Patient: Female, age 48
A 48-year-old female received a heart-lung transplant for congenital heart disease. Early sputum cultures demonstrated Gram-negative rods for which piperacillin-tazobactam was given, and she was extubated on the second day, post-transplant, and commenced ambulation. However, small bowel complications developed and required surgical resection, and she developed dialysis-dependent acute renal insufficiency. Intubation and mechanical ventilation were required on day 30, and chest imaging showed persistent diffuse infiltrates (Figure 1, A and B). TBB showed minimal acute rejection (Grade A1B0). She was extubated 9 days later but required reintubation (post-transplant day 58) for progressive respiratory failure. TBB biopsy showed AFOP but did not show acute rejection (Figure 2, A and B), and an endomyocardial biopsy was negative for cardiac rejection. A laparotomy and right hemicolectomy were performed for persistent volvulus (post-transplant day 100). Lung function worsened, and Citrobacter freundii was isolated from blood cultures, BAL, and urine cultures. Respiratory status progressively worsened, and life support was withdrawn.
Keywords: acute fibrinous and organising pneumonia, interstitial, lung transplantation, pneumonia, thoracic
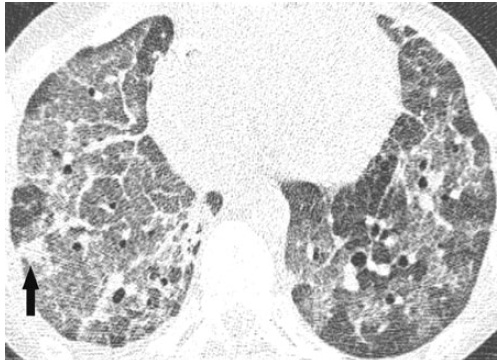